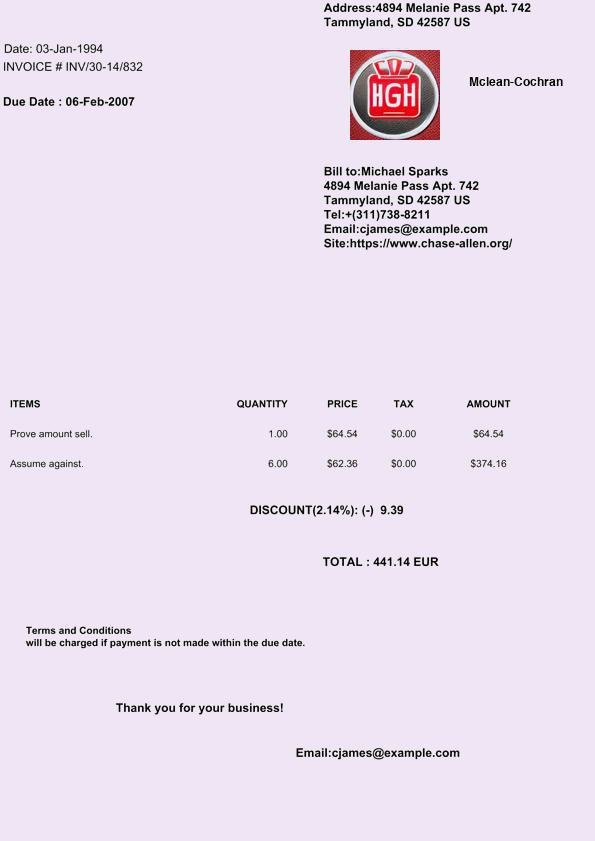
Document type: Invoice